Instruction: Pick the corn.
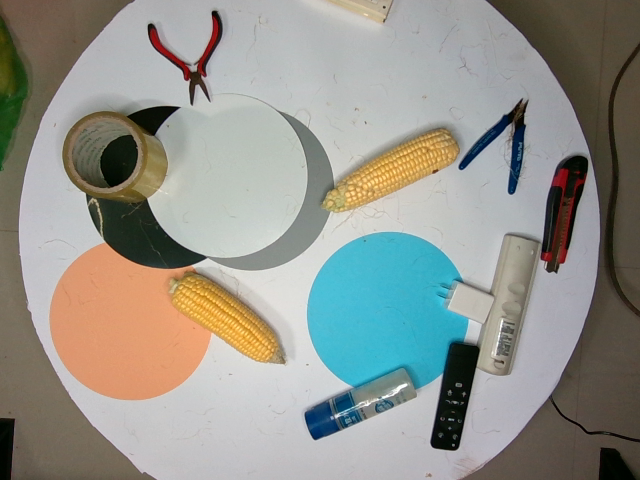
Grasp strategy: vertical